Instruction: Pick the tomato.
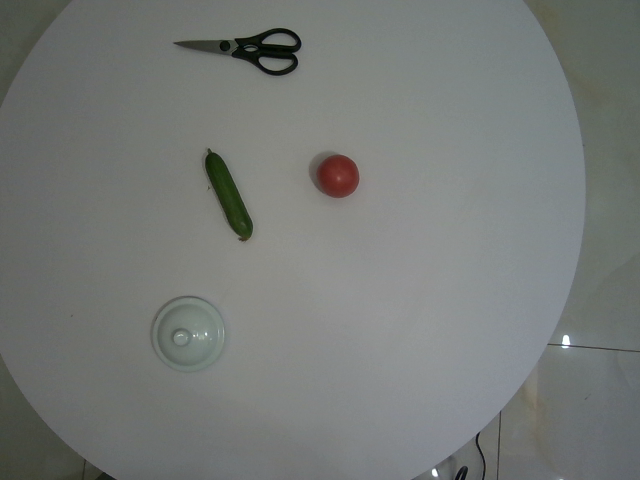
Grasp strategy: vertical